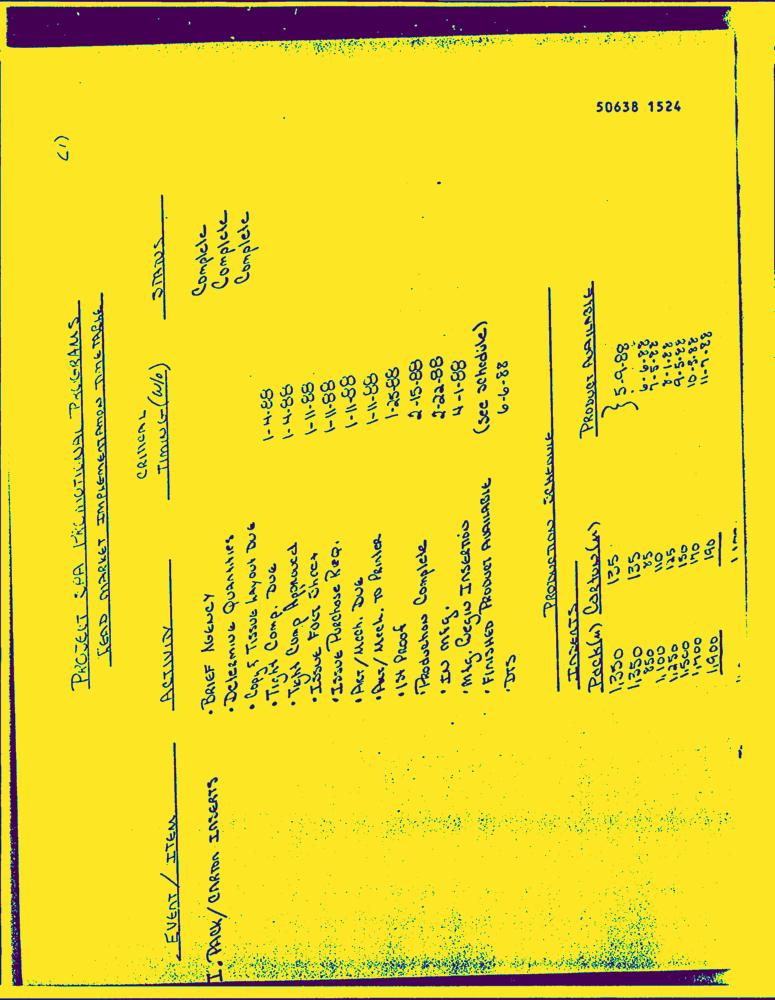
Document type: Hand-Written